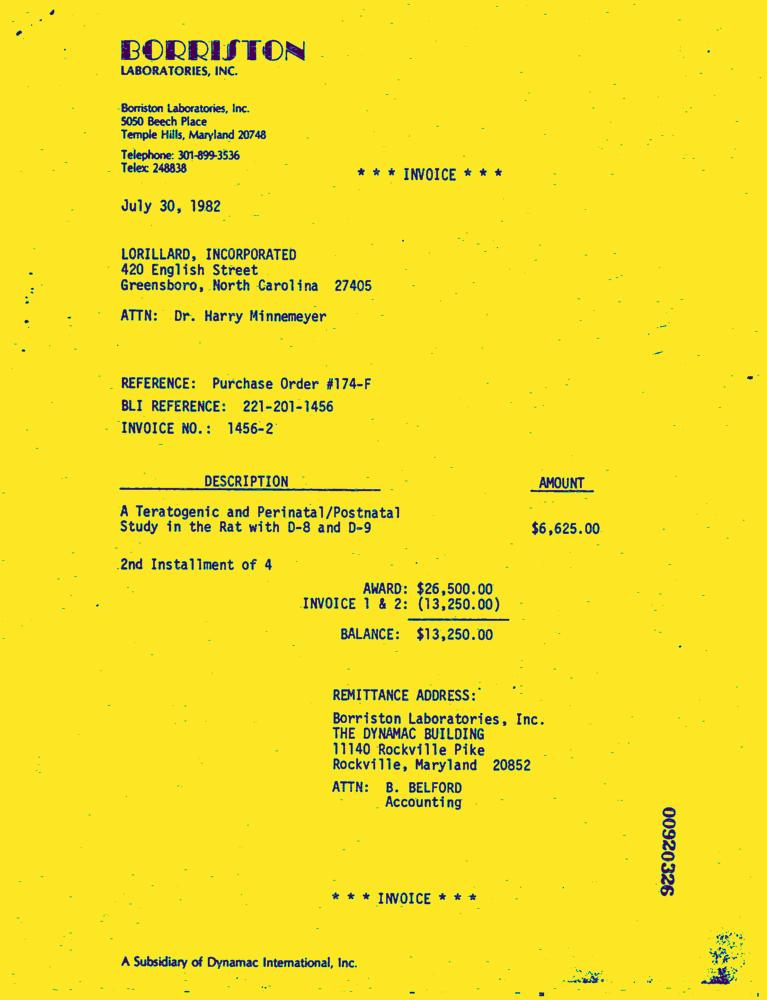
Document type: Invoice-Doc